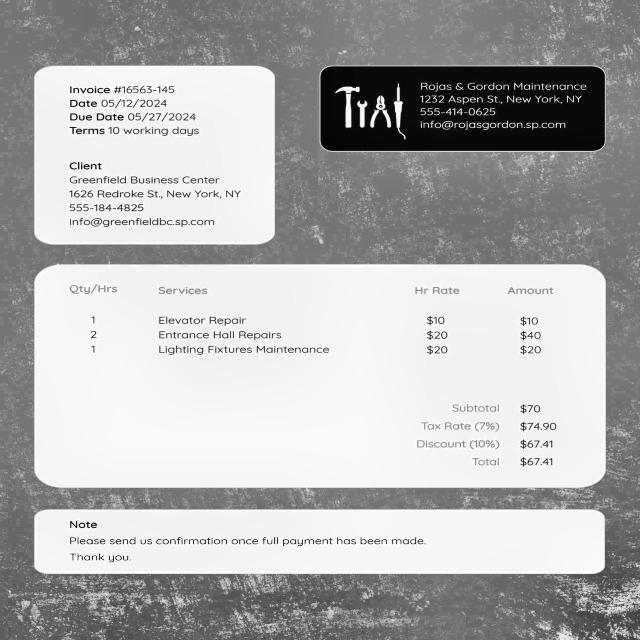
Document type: Invoice